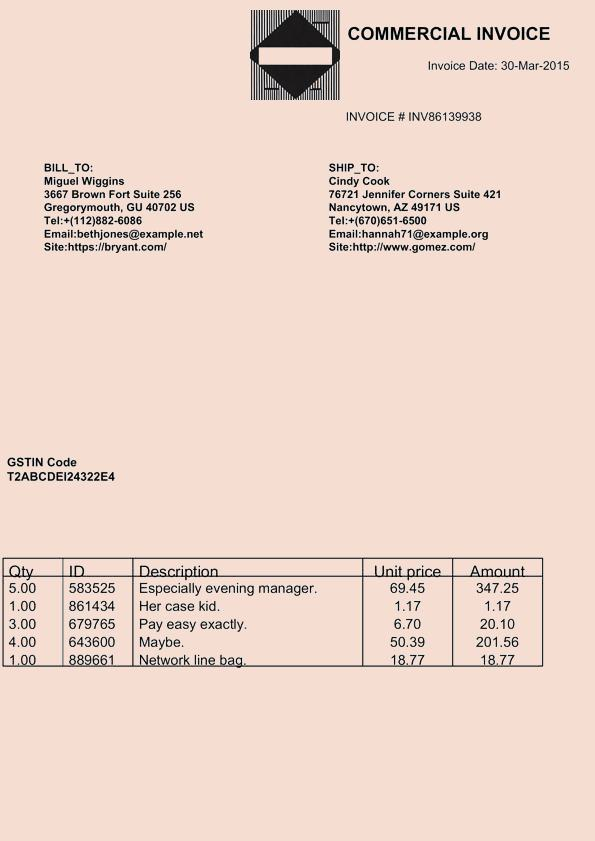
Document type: Invoice